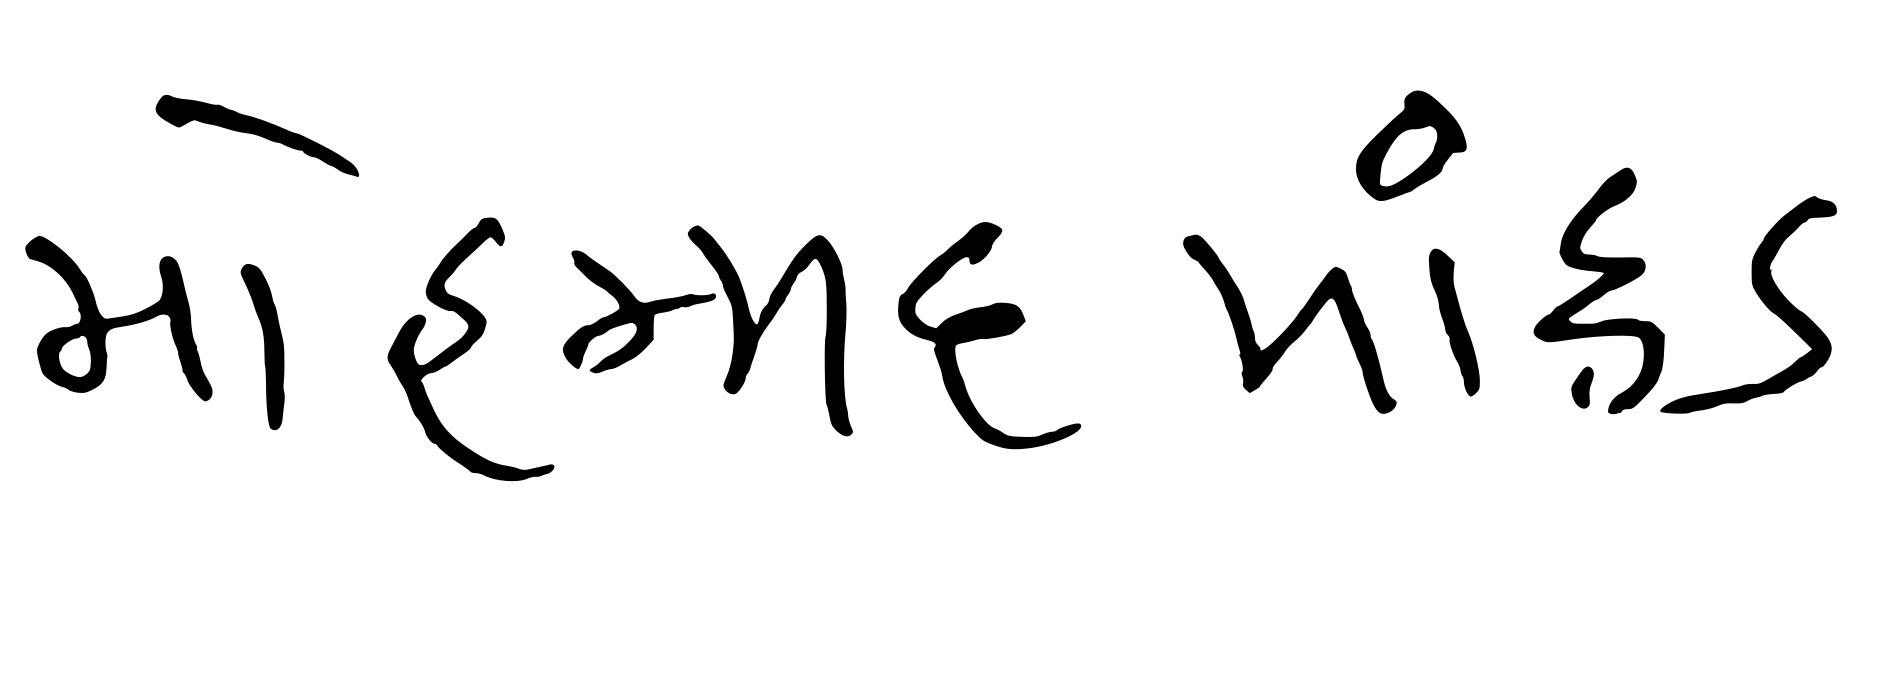
Signature of: mohammad mankad